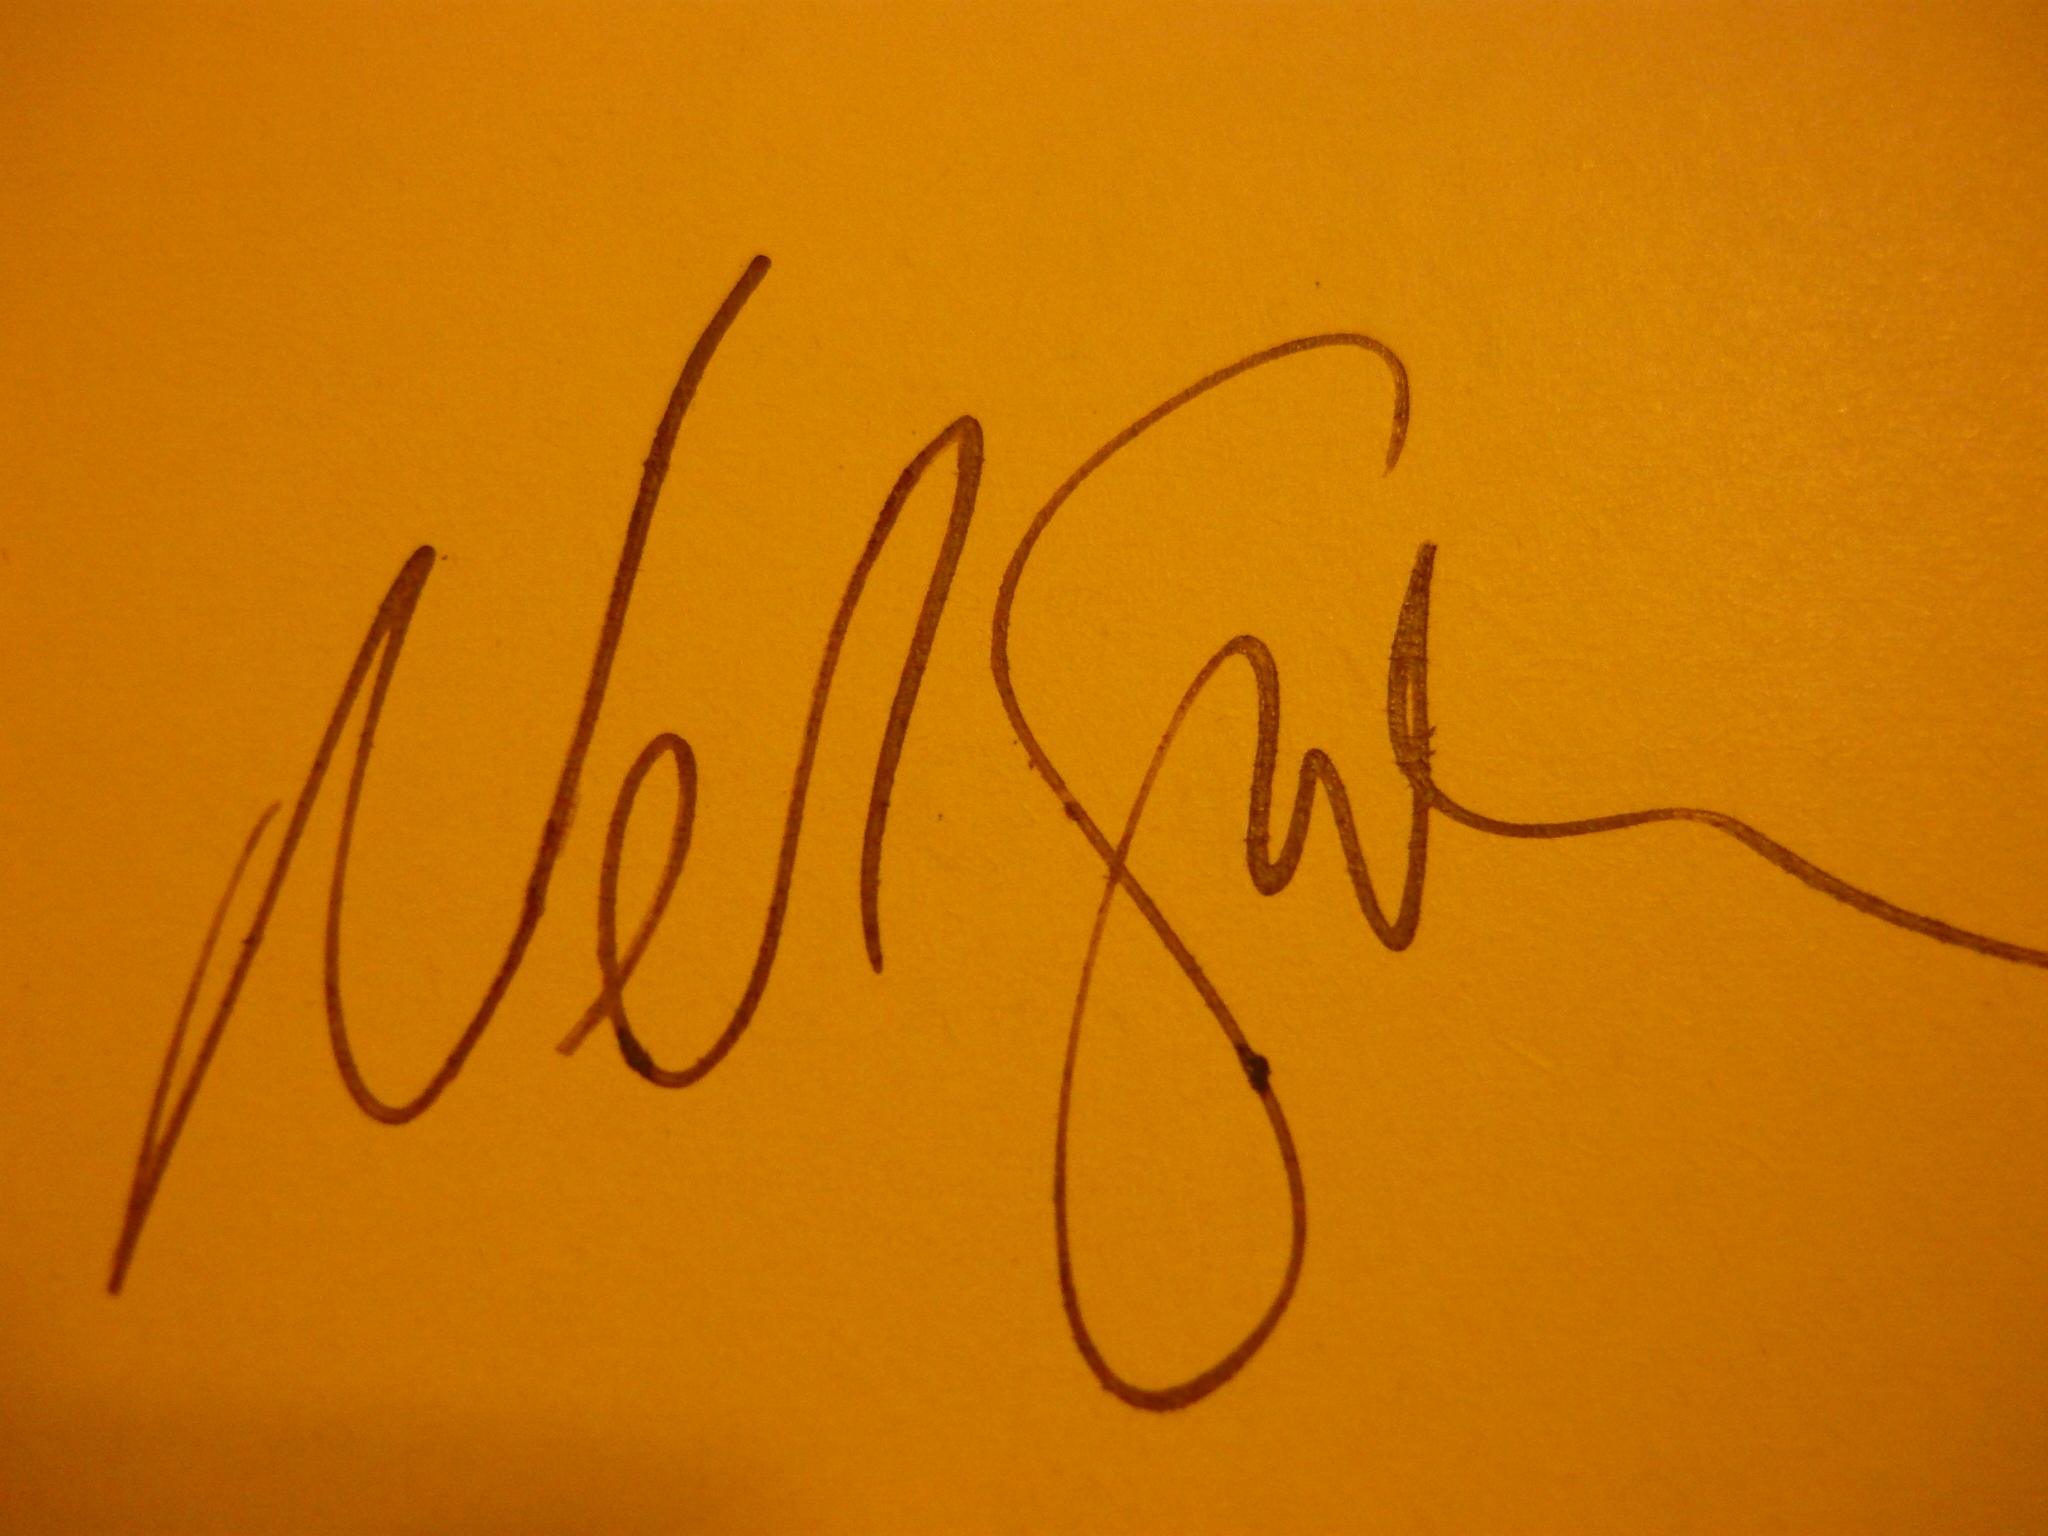
Signature of: neil gaiman